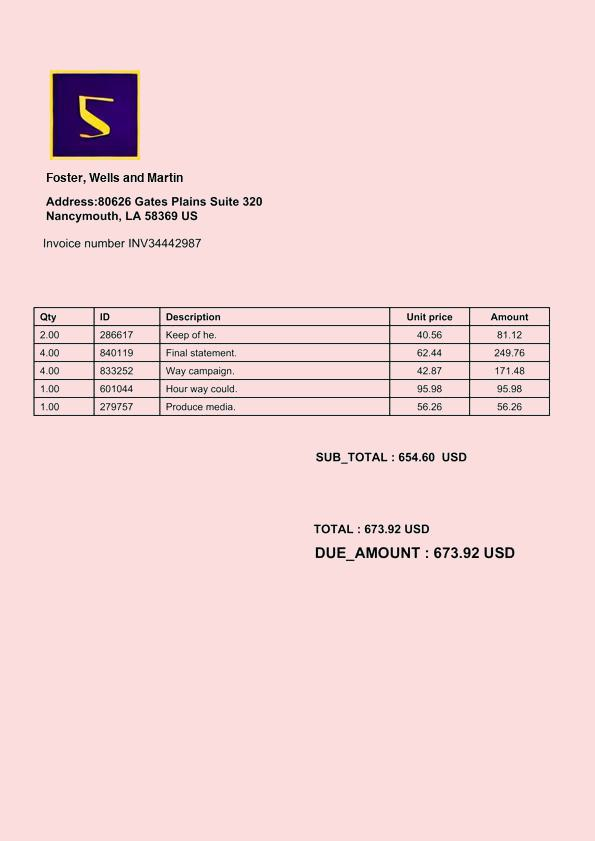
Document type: Invoice